Question: Which state is mentioned in the document?
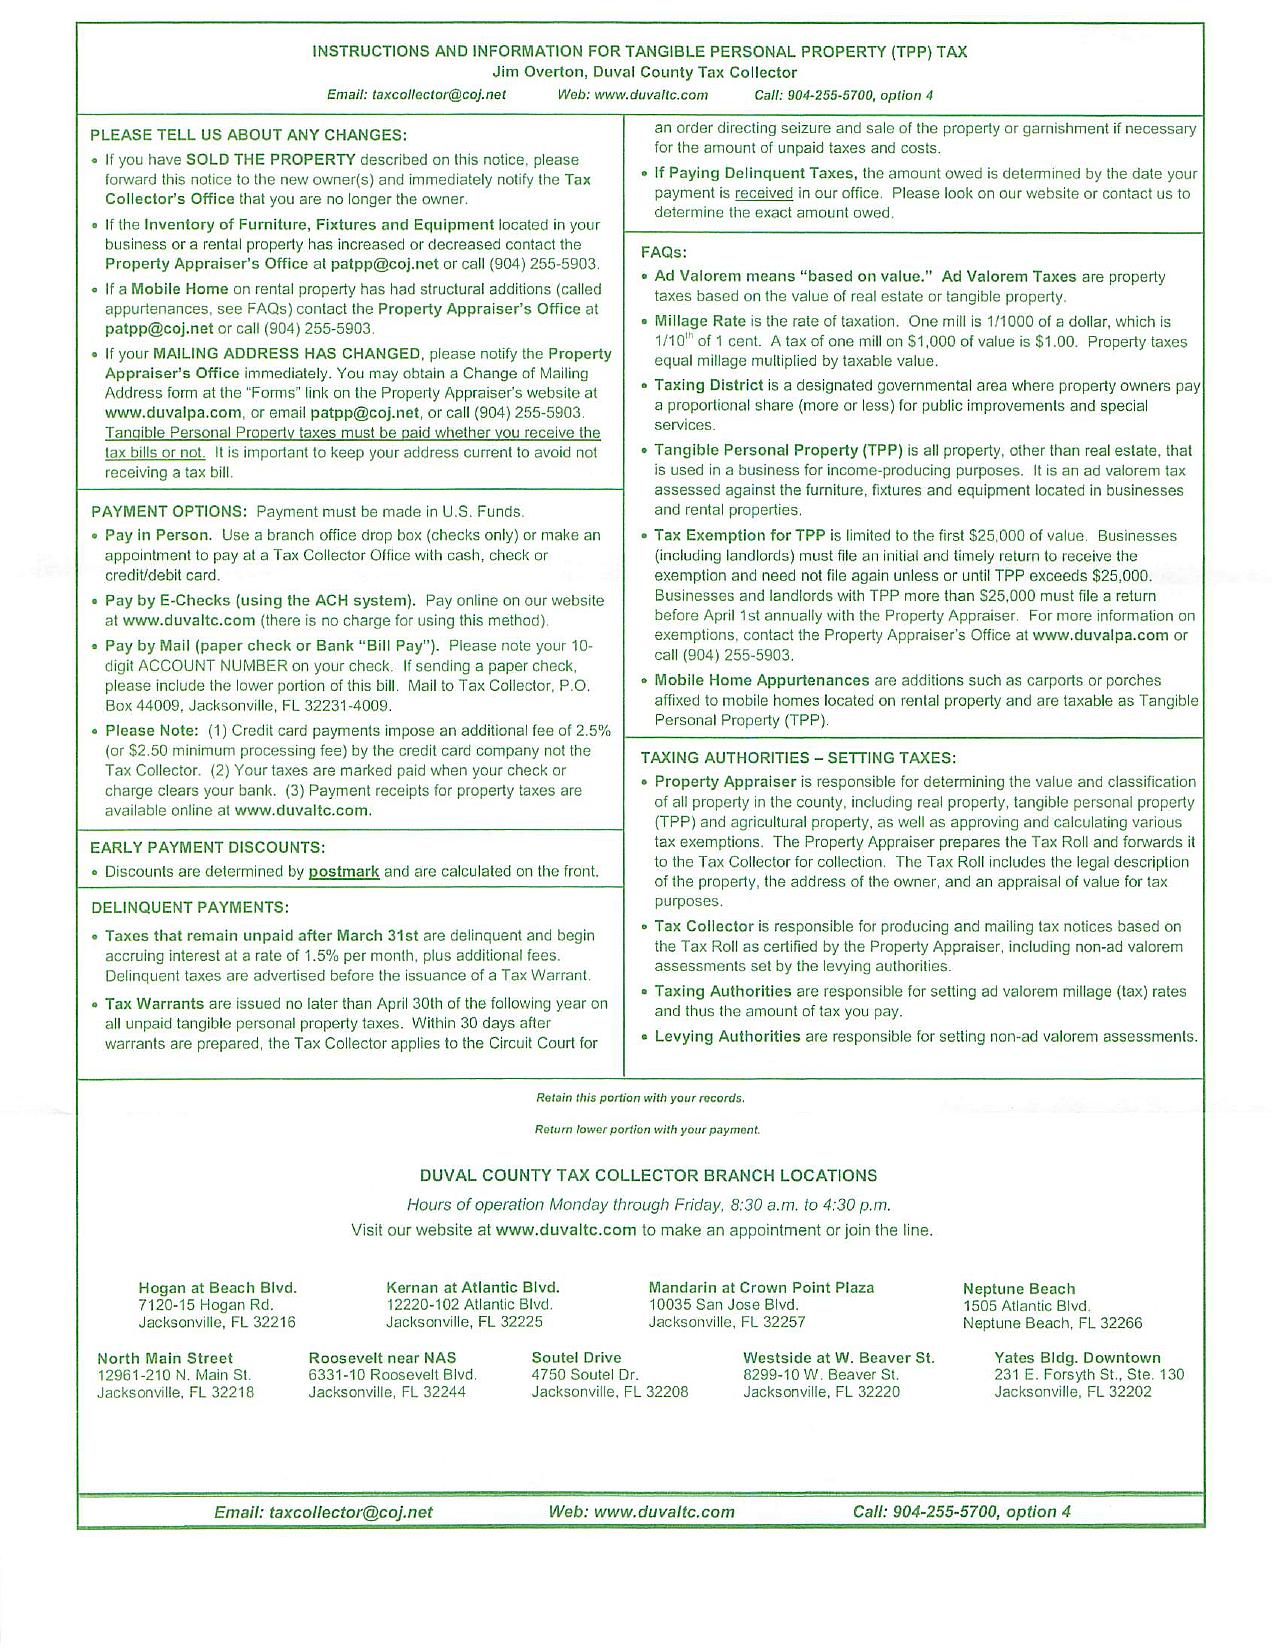
Answer: "FL"